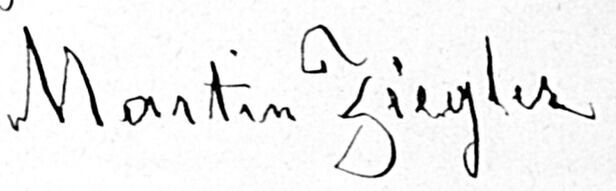
Signature of: martin ziegler